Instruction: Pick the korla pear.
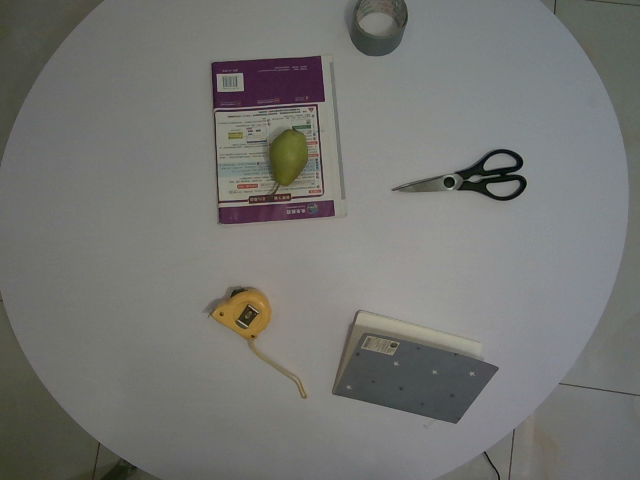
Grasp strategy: vertical